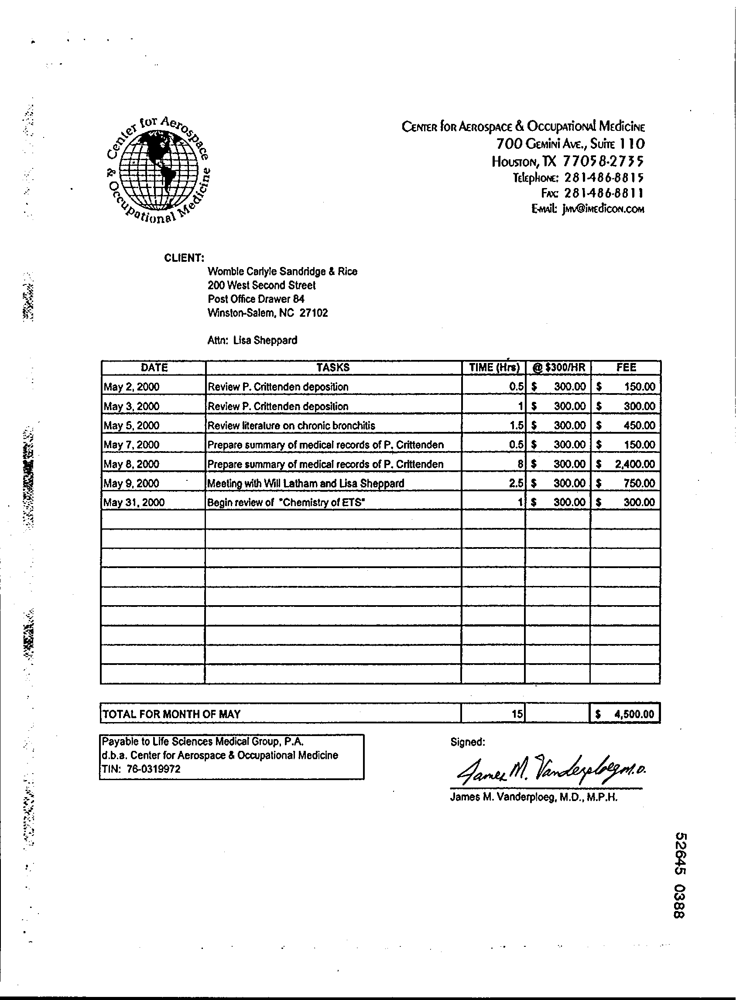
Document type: Invoice